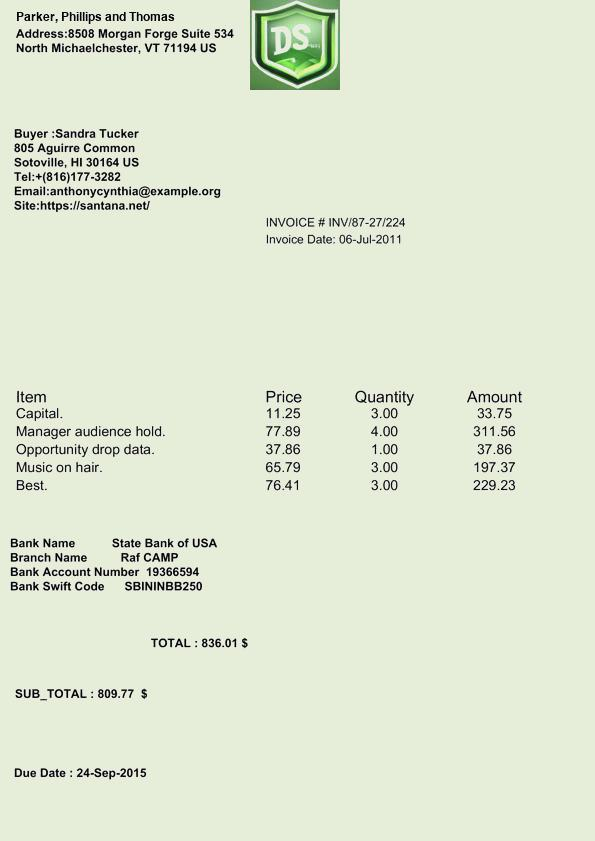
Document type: Invoice